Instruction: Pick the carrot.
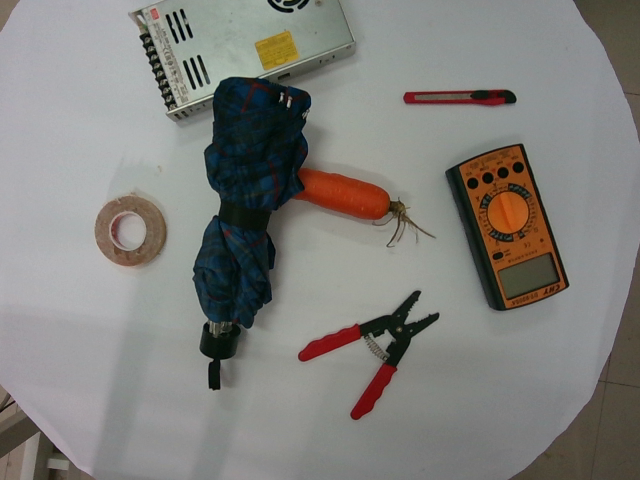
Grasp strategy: vertical